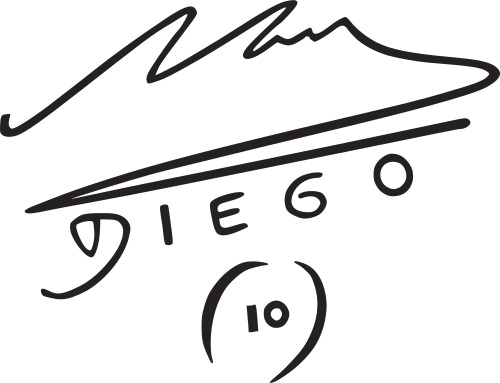
Signature of: diego maradona